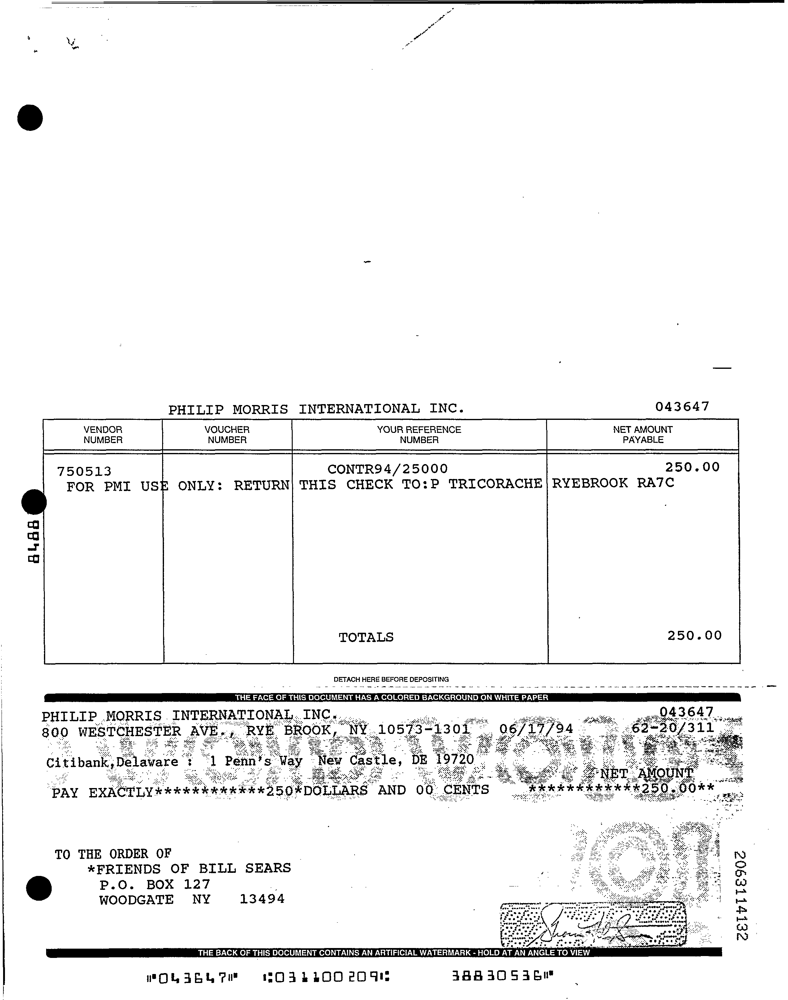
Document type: Invoice